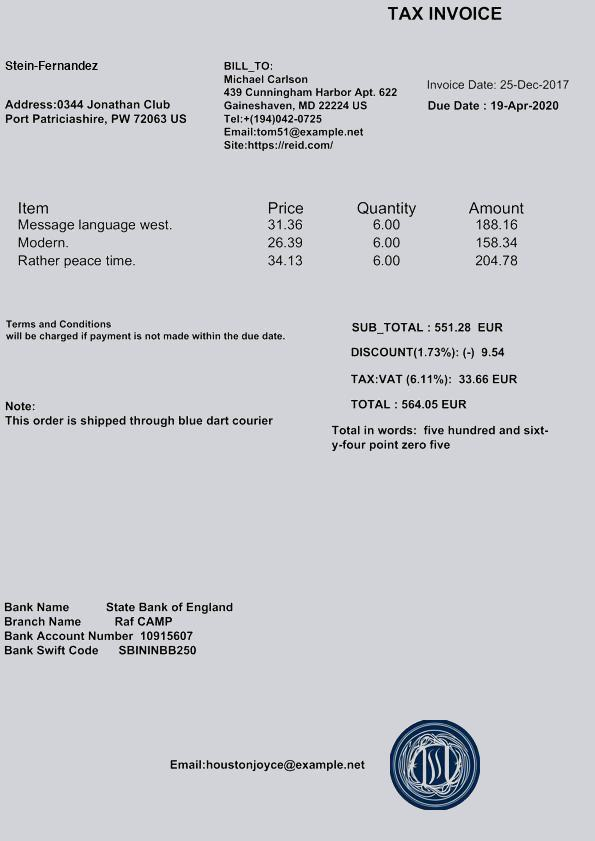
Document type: Invoice